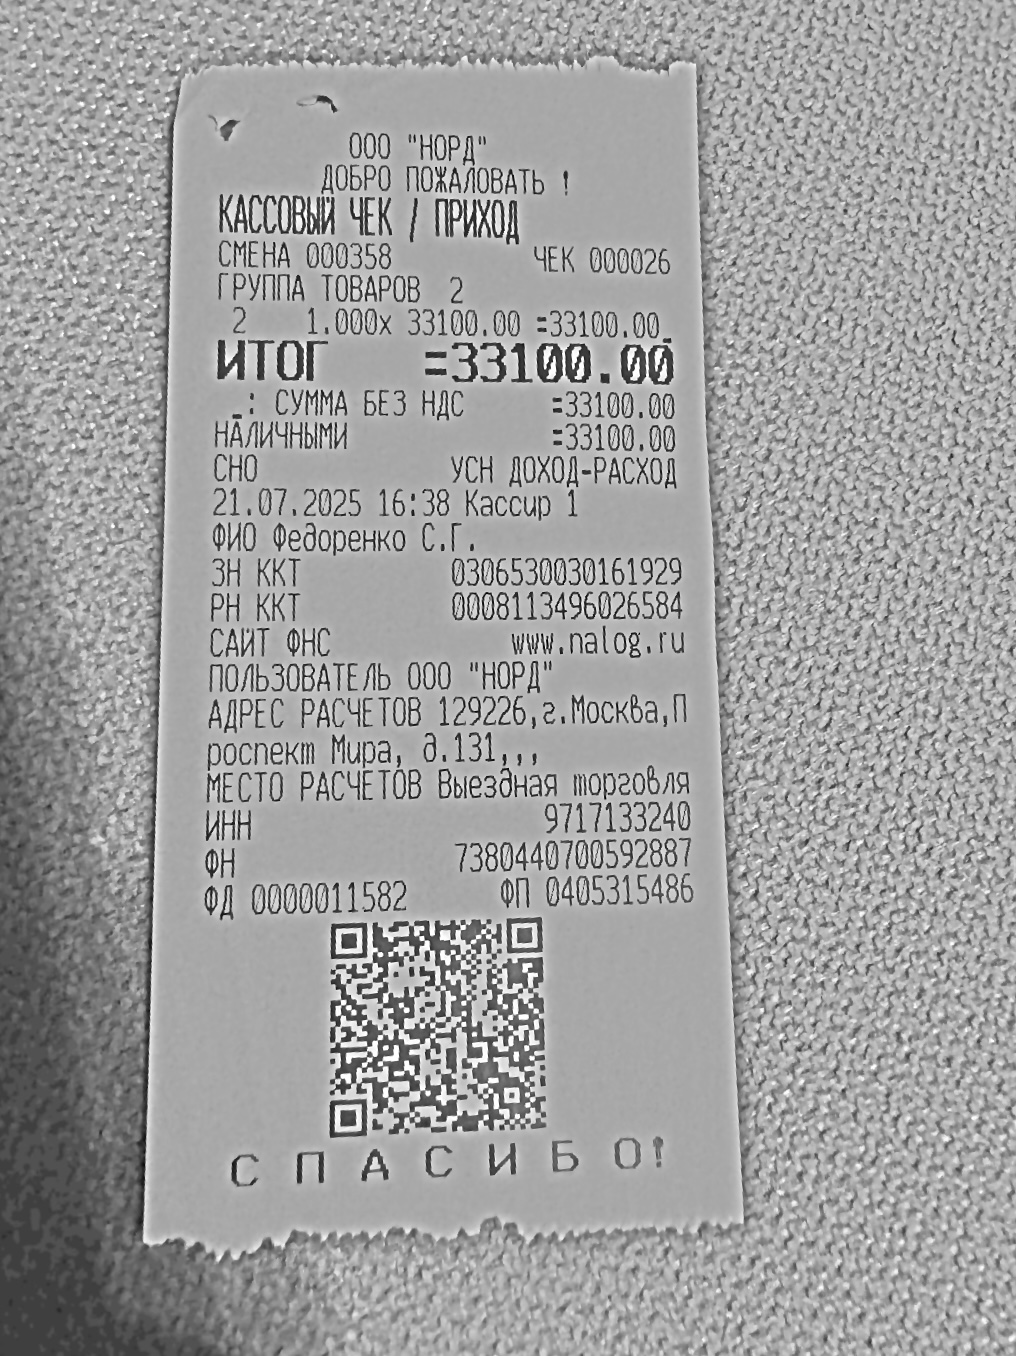
Продавец: ООО "НОРД"
ИНН: 9717133240
Дата: 21.07.2025
Товары: ГРУППА ТОВАРОВ 2
Количество: 1
Цена: 33100.00
Сумма: 33100.00
Итого: 33100.00